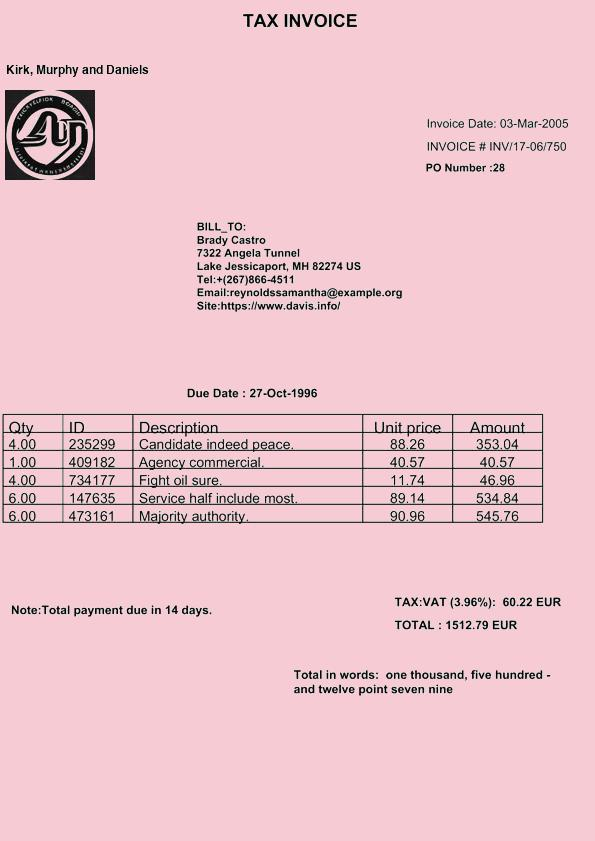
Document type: Invoice